Question: What is the appraised value of the property as recorded in the document?
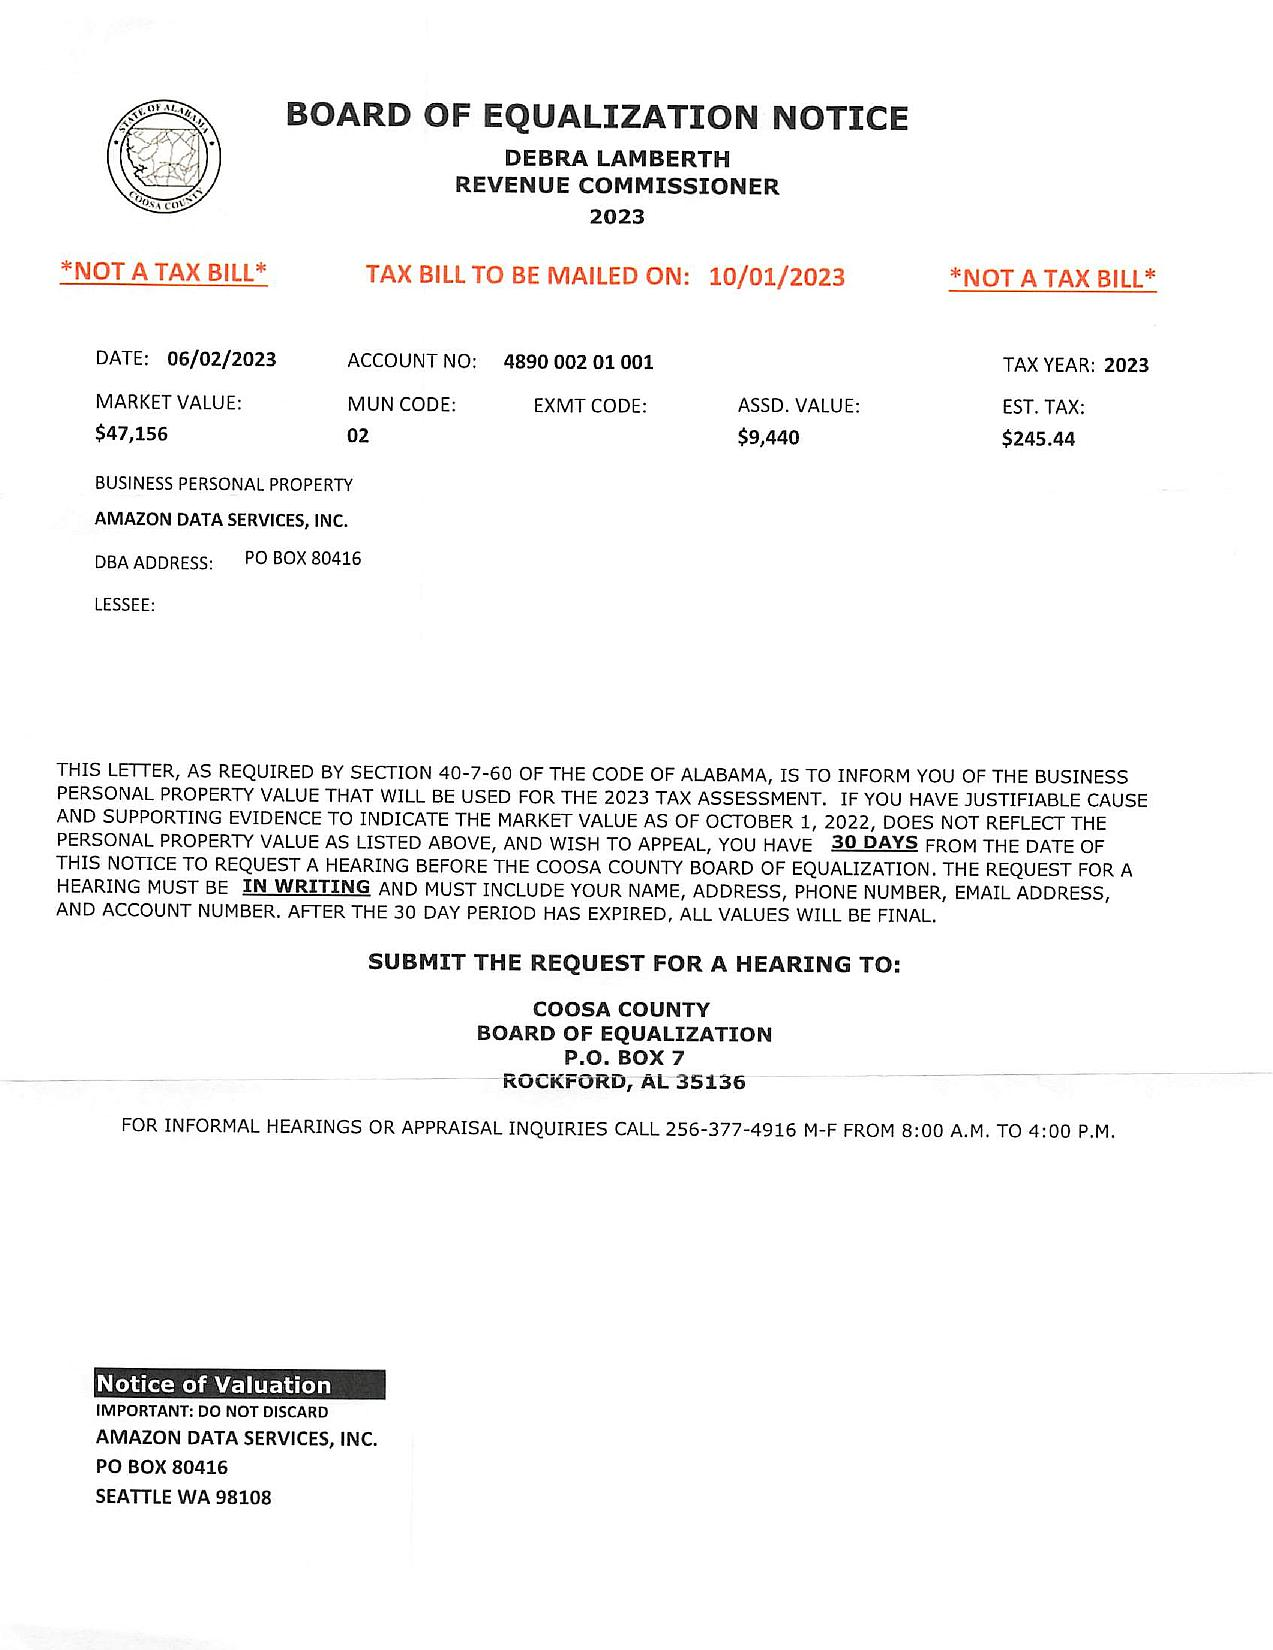
Answer: "$47,156 "